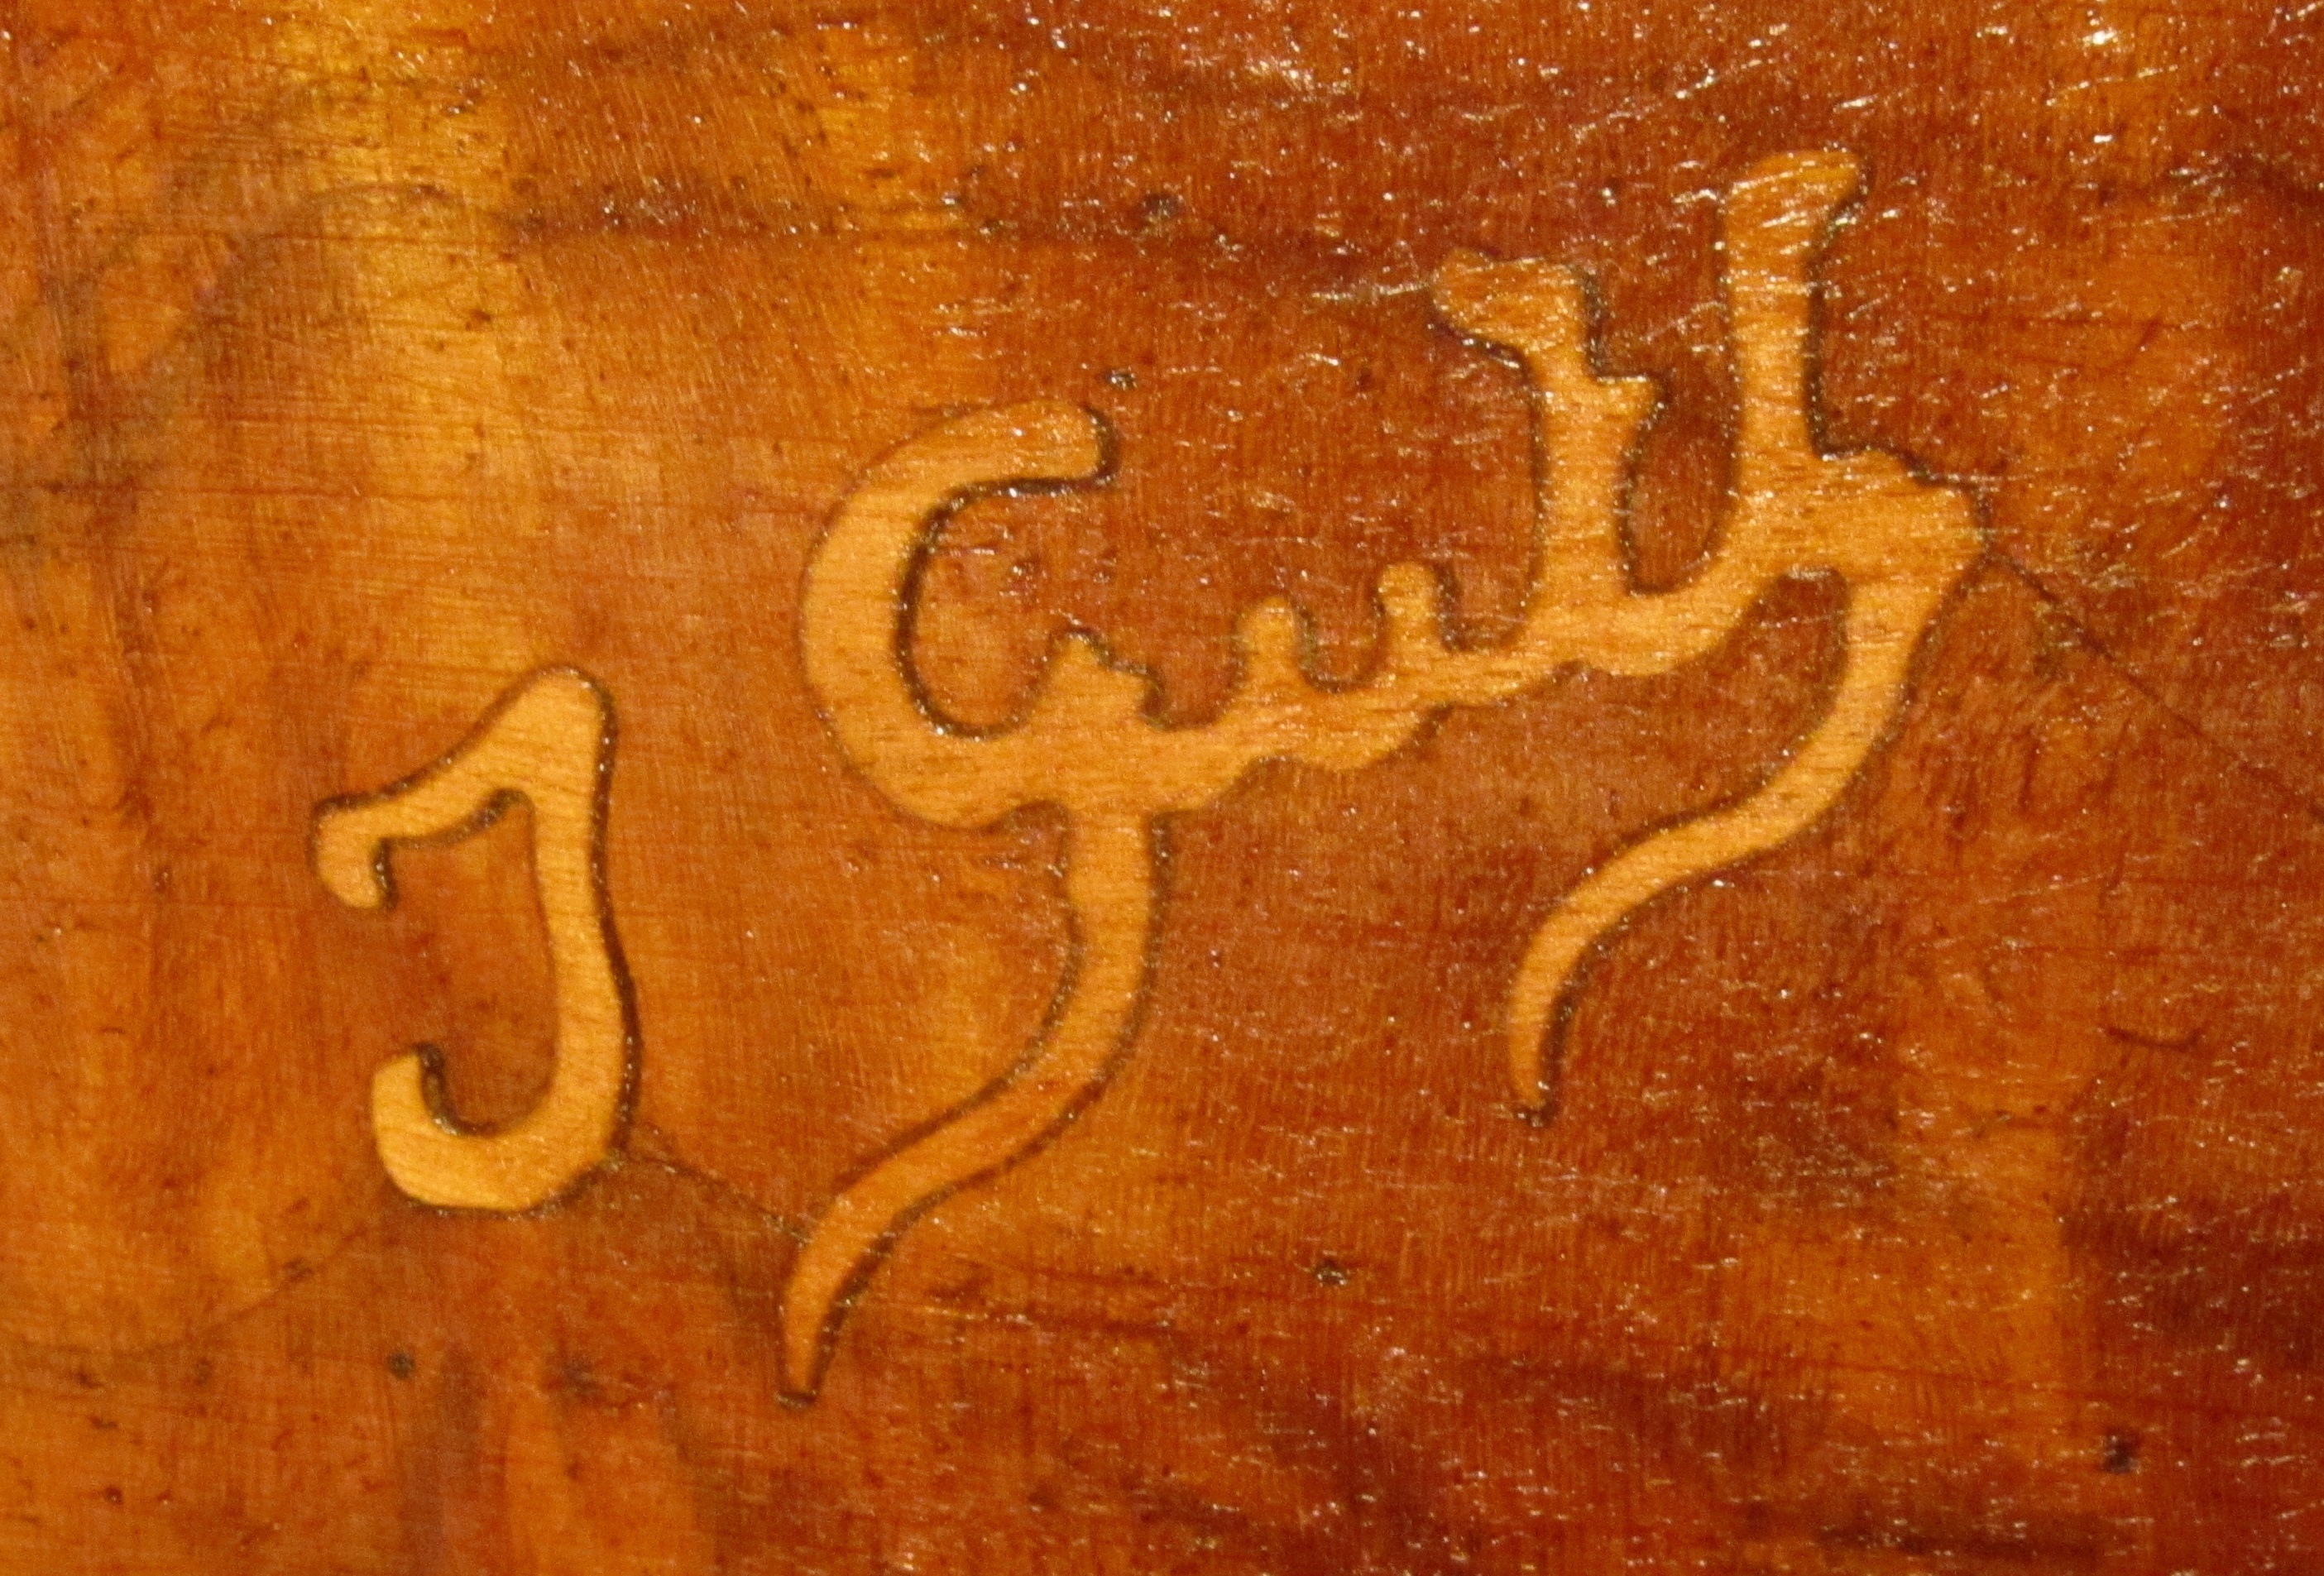
Signature of: joseph guth